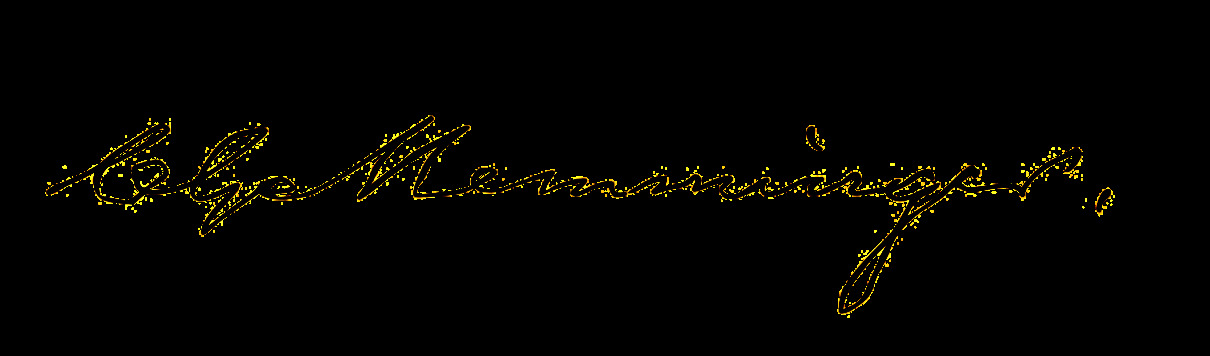
Signature of: christopher memminger